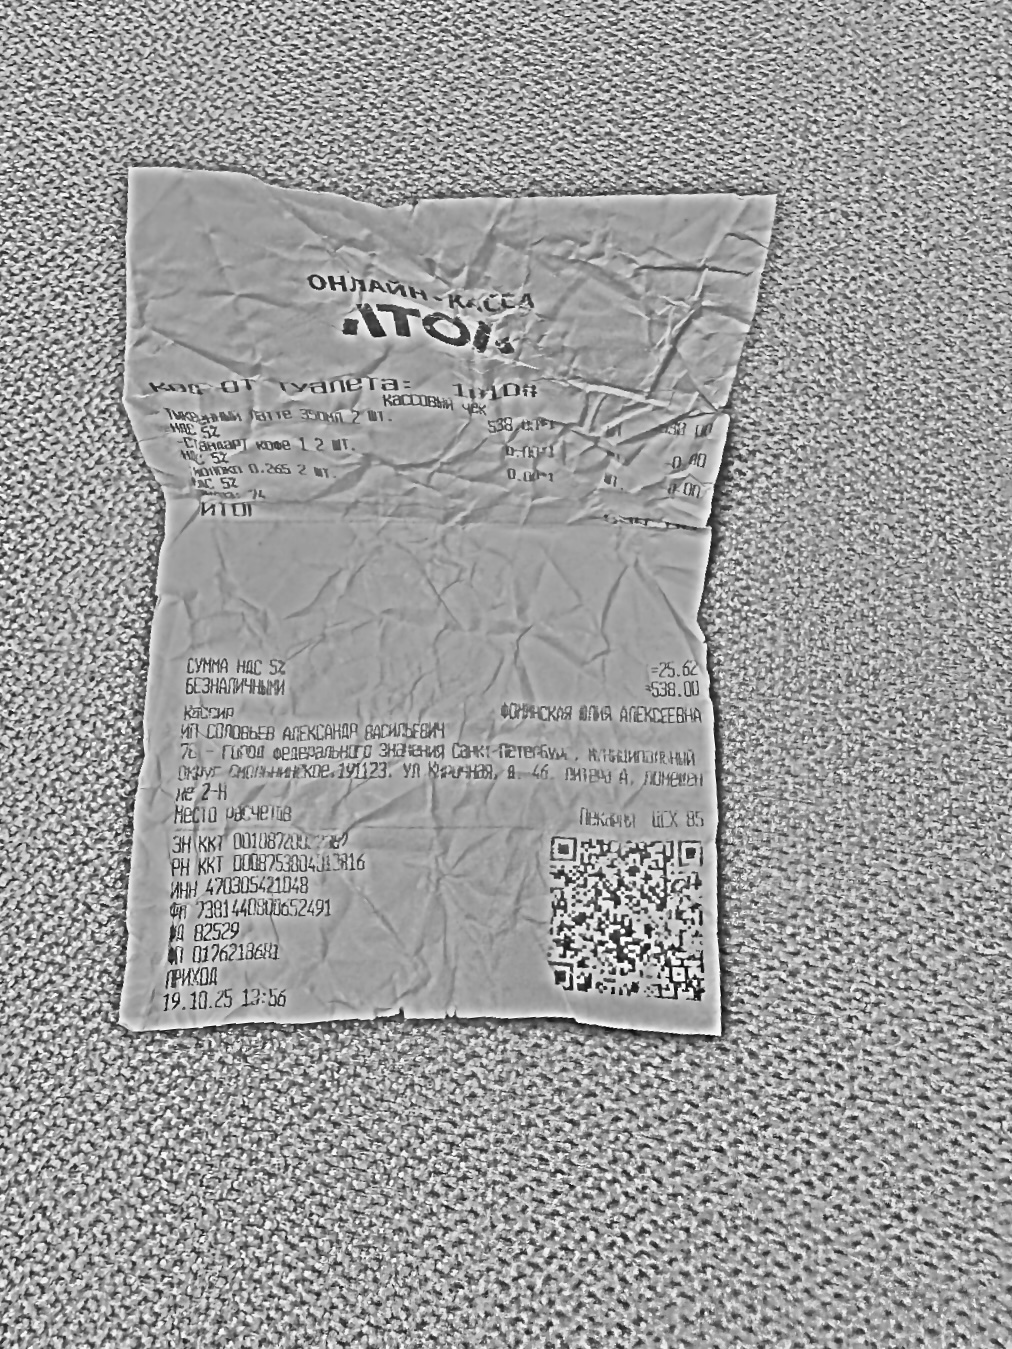
Продавец: ИП СОЛОВЬЕВ АЛЕКСАНДР ВАСИЛЬЕВИЧ
ИНН: 470305421048
Дата: 19.10.25
Товары: Тыквенный латте 350мл 2 шт.; -Стандарт кофе 1 2 шт.; -молоко 0.265 2 шт.
Количество: 1; 1; 1
Цена: 538.00; 0.00; 0.00
Сумма: 538.00; 0.00; 0.00
Итого: 538.00